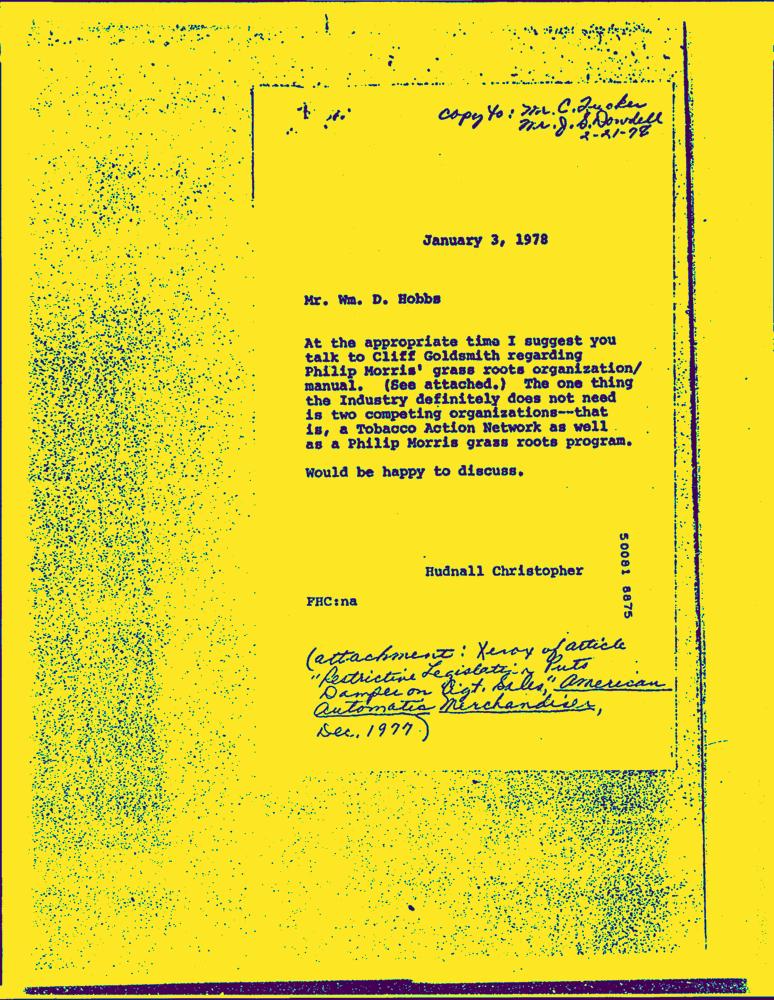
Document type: Letter-Doc